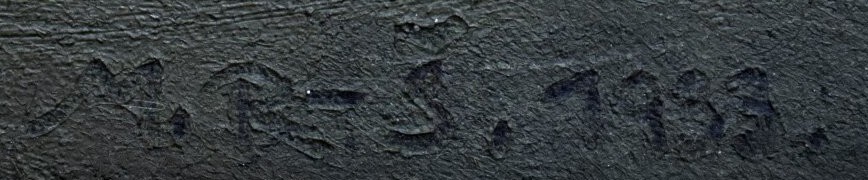
Signature of: marie rosenbaumová šimková